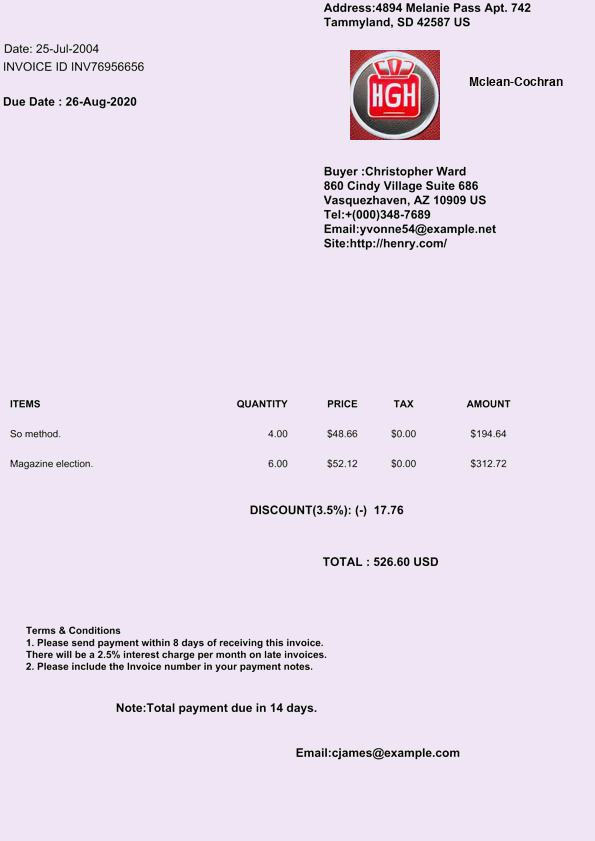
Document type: Invoice